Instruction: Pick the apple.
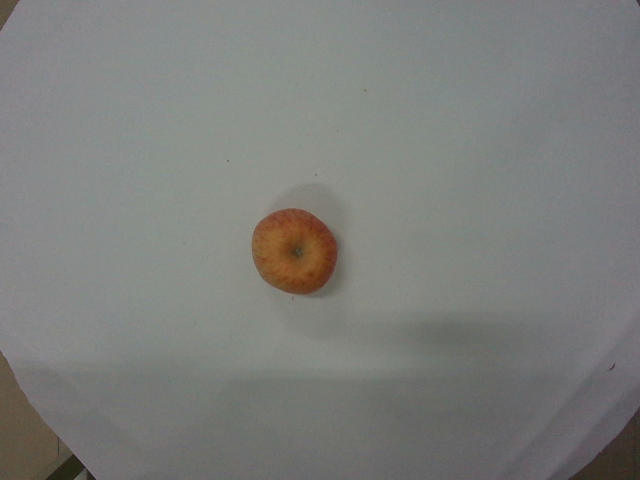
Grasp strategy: vertical